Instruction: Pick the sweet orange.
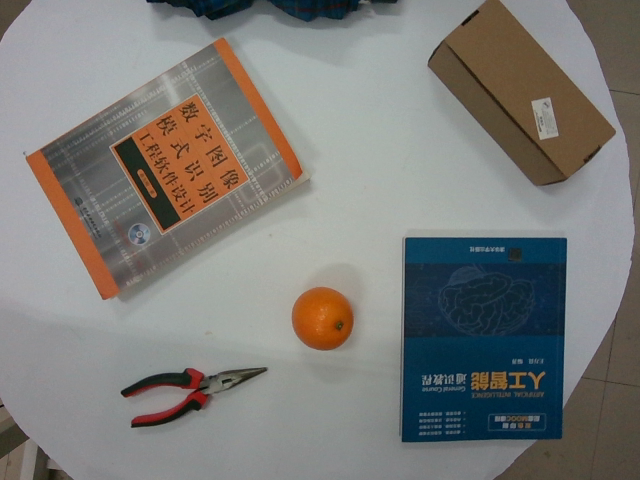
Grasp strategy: vertical